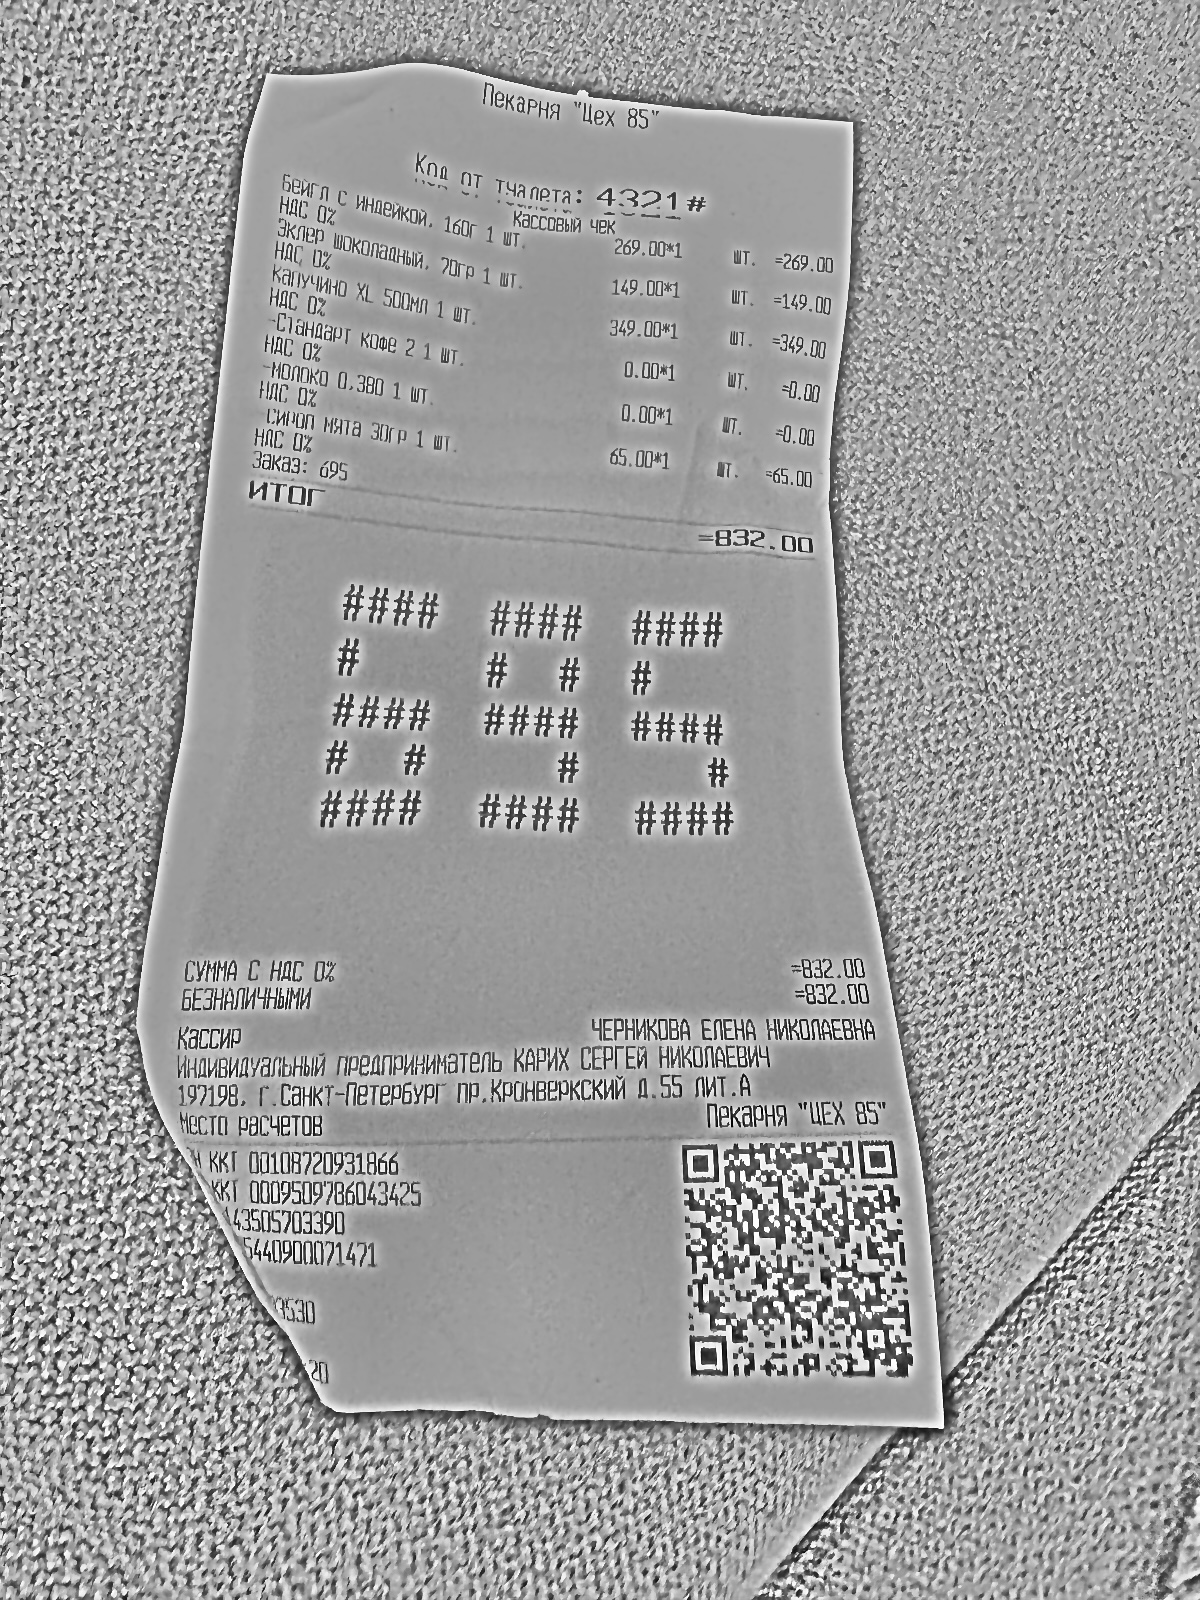
Продавец: Индивидуальным предприниматель КАРИХ СЕРГЕЙ НИКОЛАЕВИЧ
ИНН: 143505703390
Дата: не распознано
Товары: Бейгл с индейкой, 160г 1 шт.; Эклер шоколадный, 70гр 1 шт.; Капучино XL 500мл 1 шт.; -Стандарт кофе 2 1 шт.; -молоко 0.380 1 шт.; Сироп мята 30гр 1 шт.
Количество: 1; 1; 1; 1; 1; 1
Цена: 269.00; 149.00; 349.00; 0.00; 0.00; 65.00
Сумма: 269.00; 149.00; 349.00; 0.00; 0.00; 65.00
Итого: 832.00